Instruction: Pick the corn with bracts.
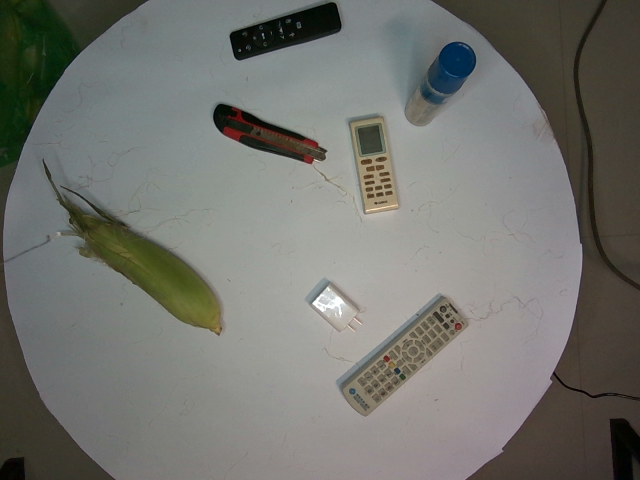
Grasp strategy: vertical